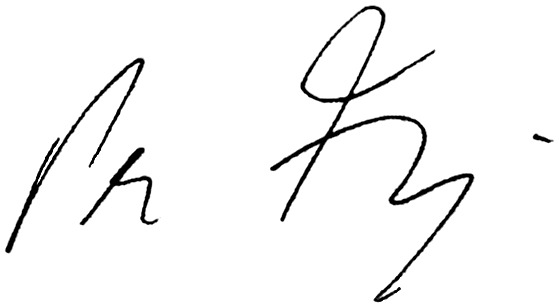
Signature of: petr fejk